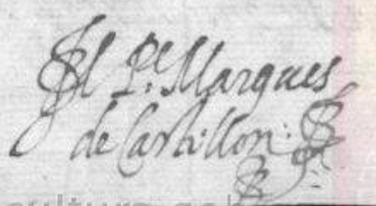
Signature of: ferrante gonzaga